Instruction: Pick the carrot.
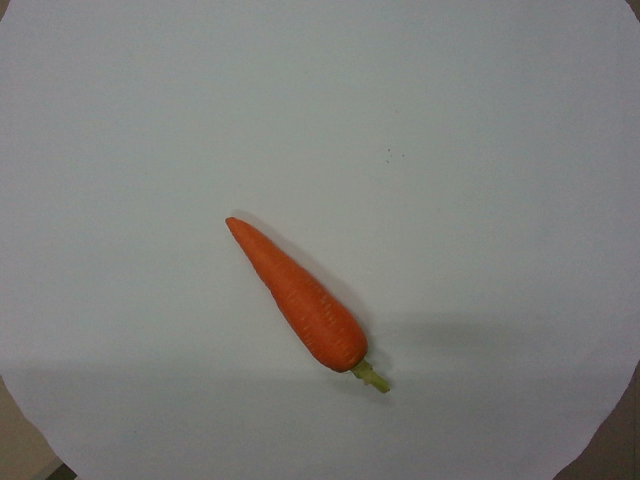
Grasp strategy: vertical